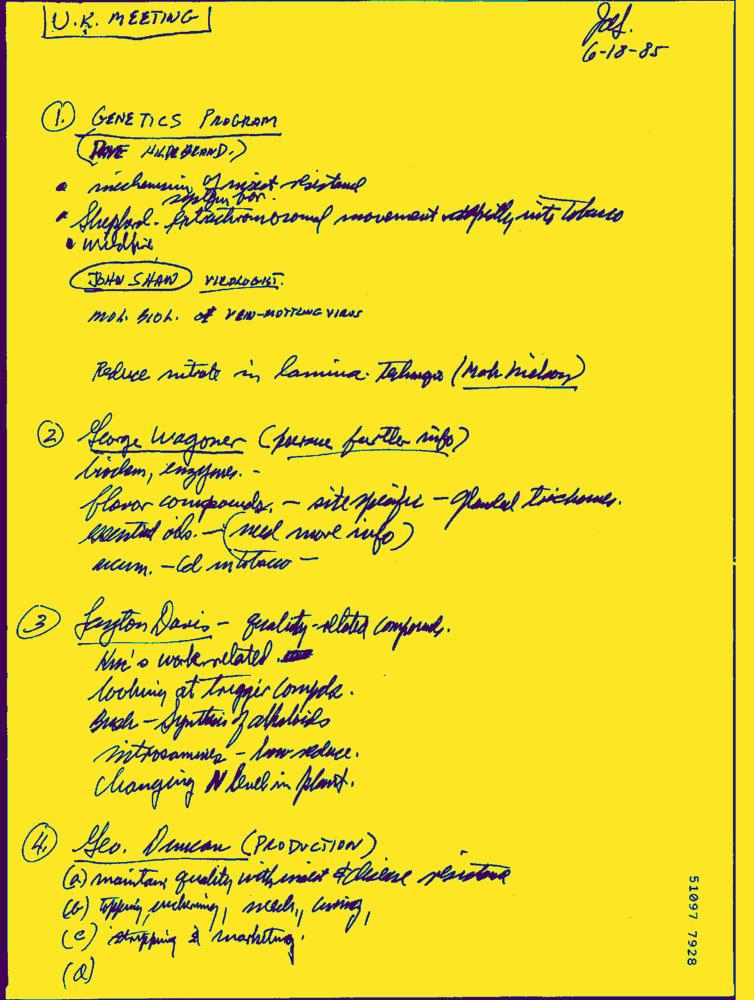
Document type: Hand-Written